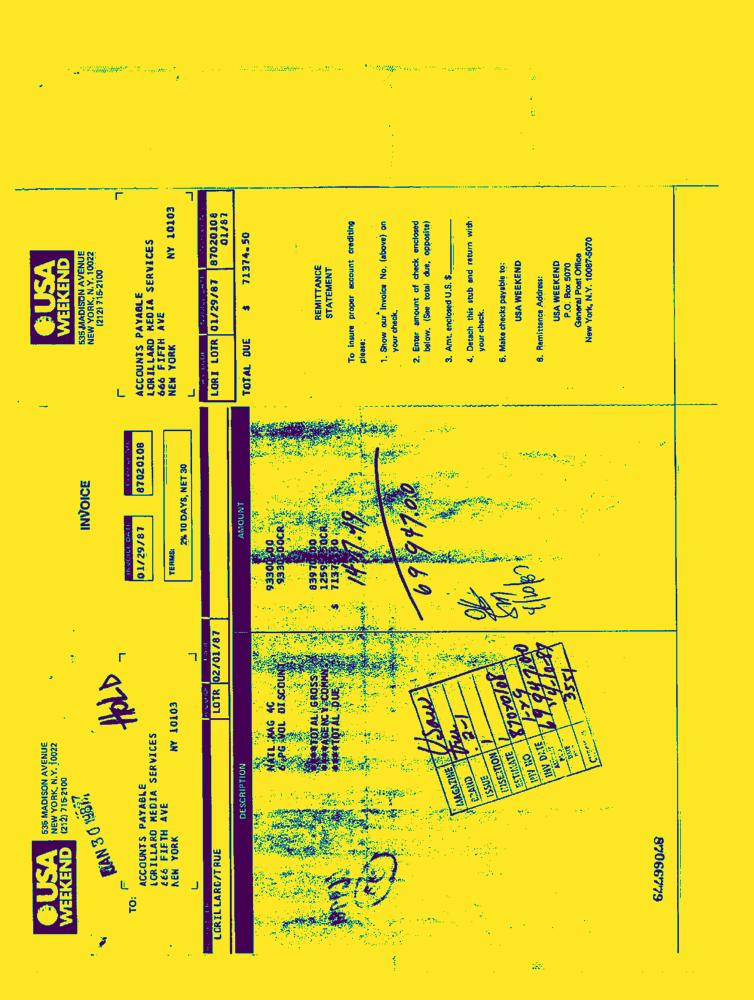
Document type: Invoice-Doc